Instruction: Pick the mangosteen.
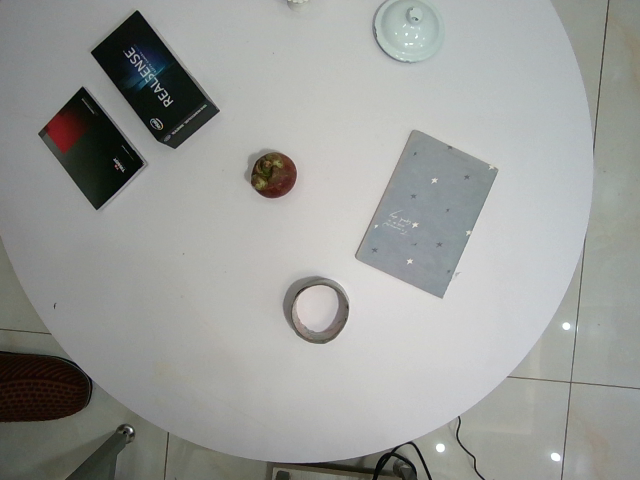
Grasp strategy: vertical